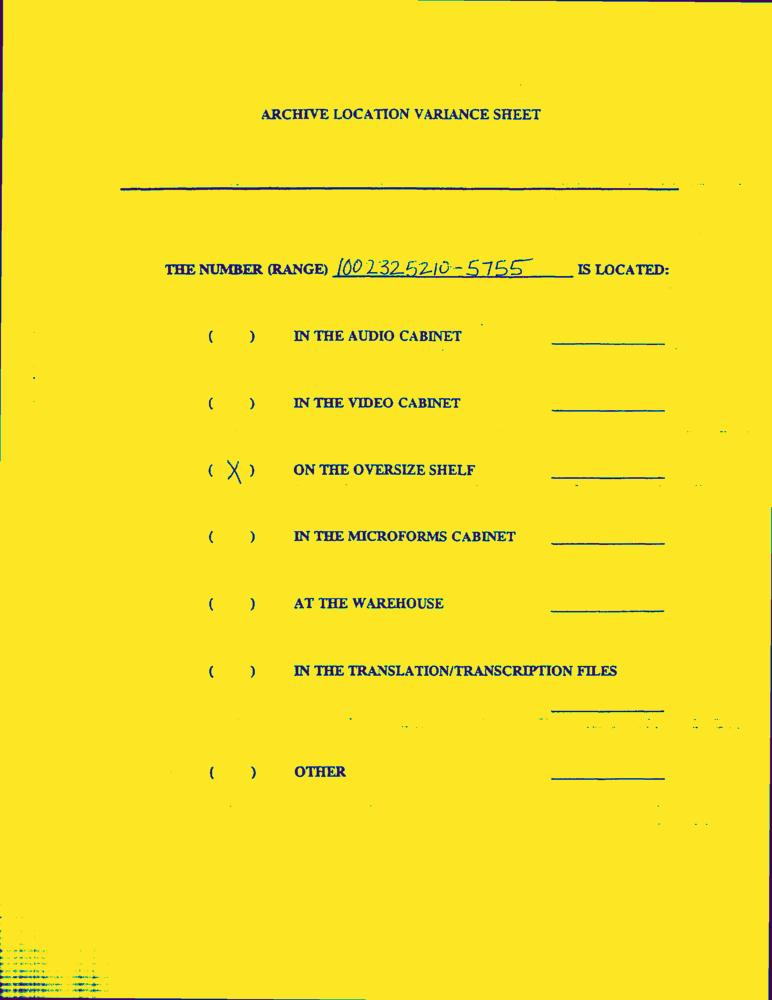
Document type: AD